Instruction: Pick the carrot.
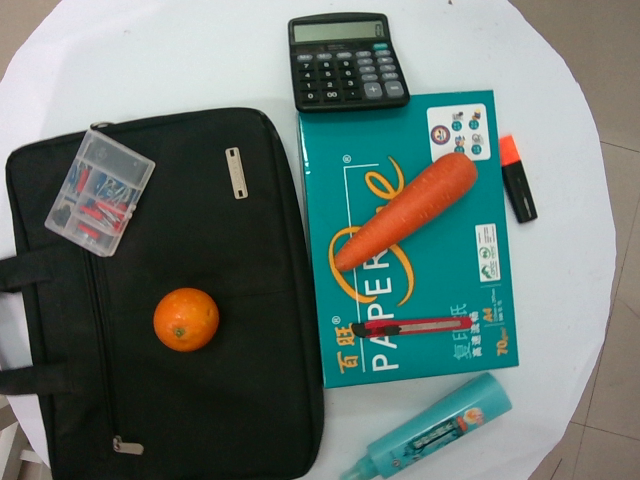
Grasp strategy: vertical